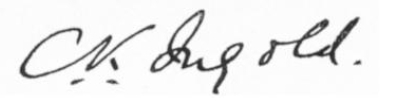
Signature of: christopher kelk ingold